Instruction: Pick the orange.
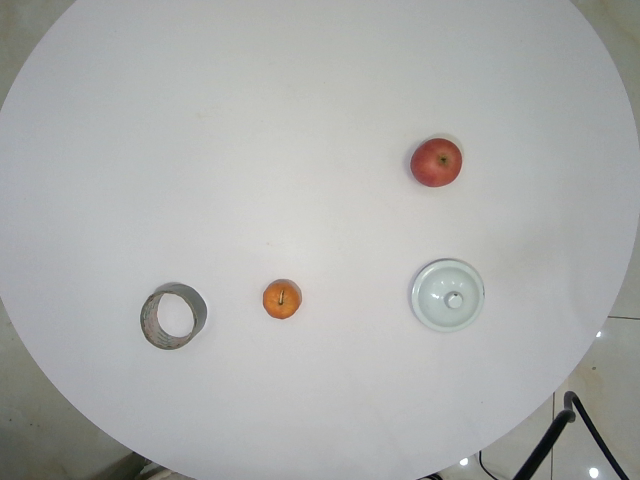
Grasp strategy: vertical